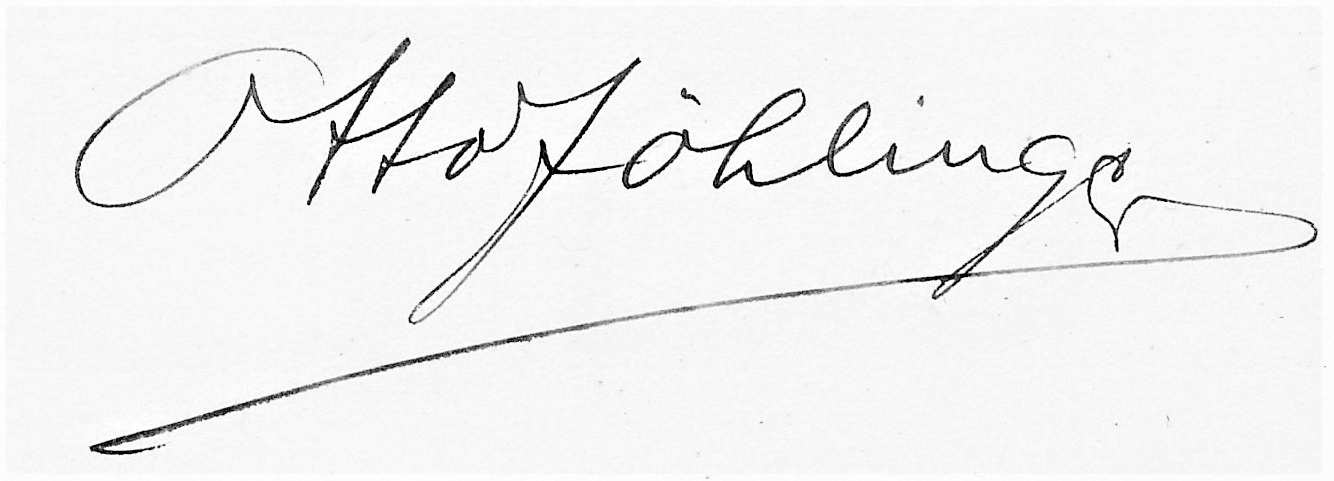
Signature of: otto jöhlinger